Question: What type of tax is indicated in the document, personal property or real estate?
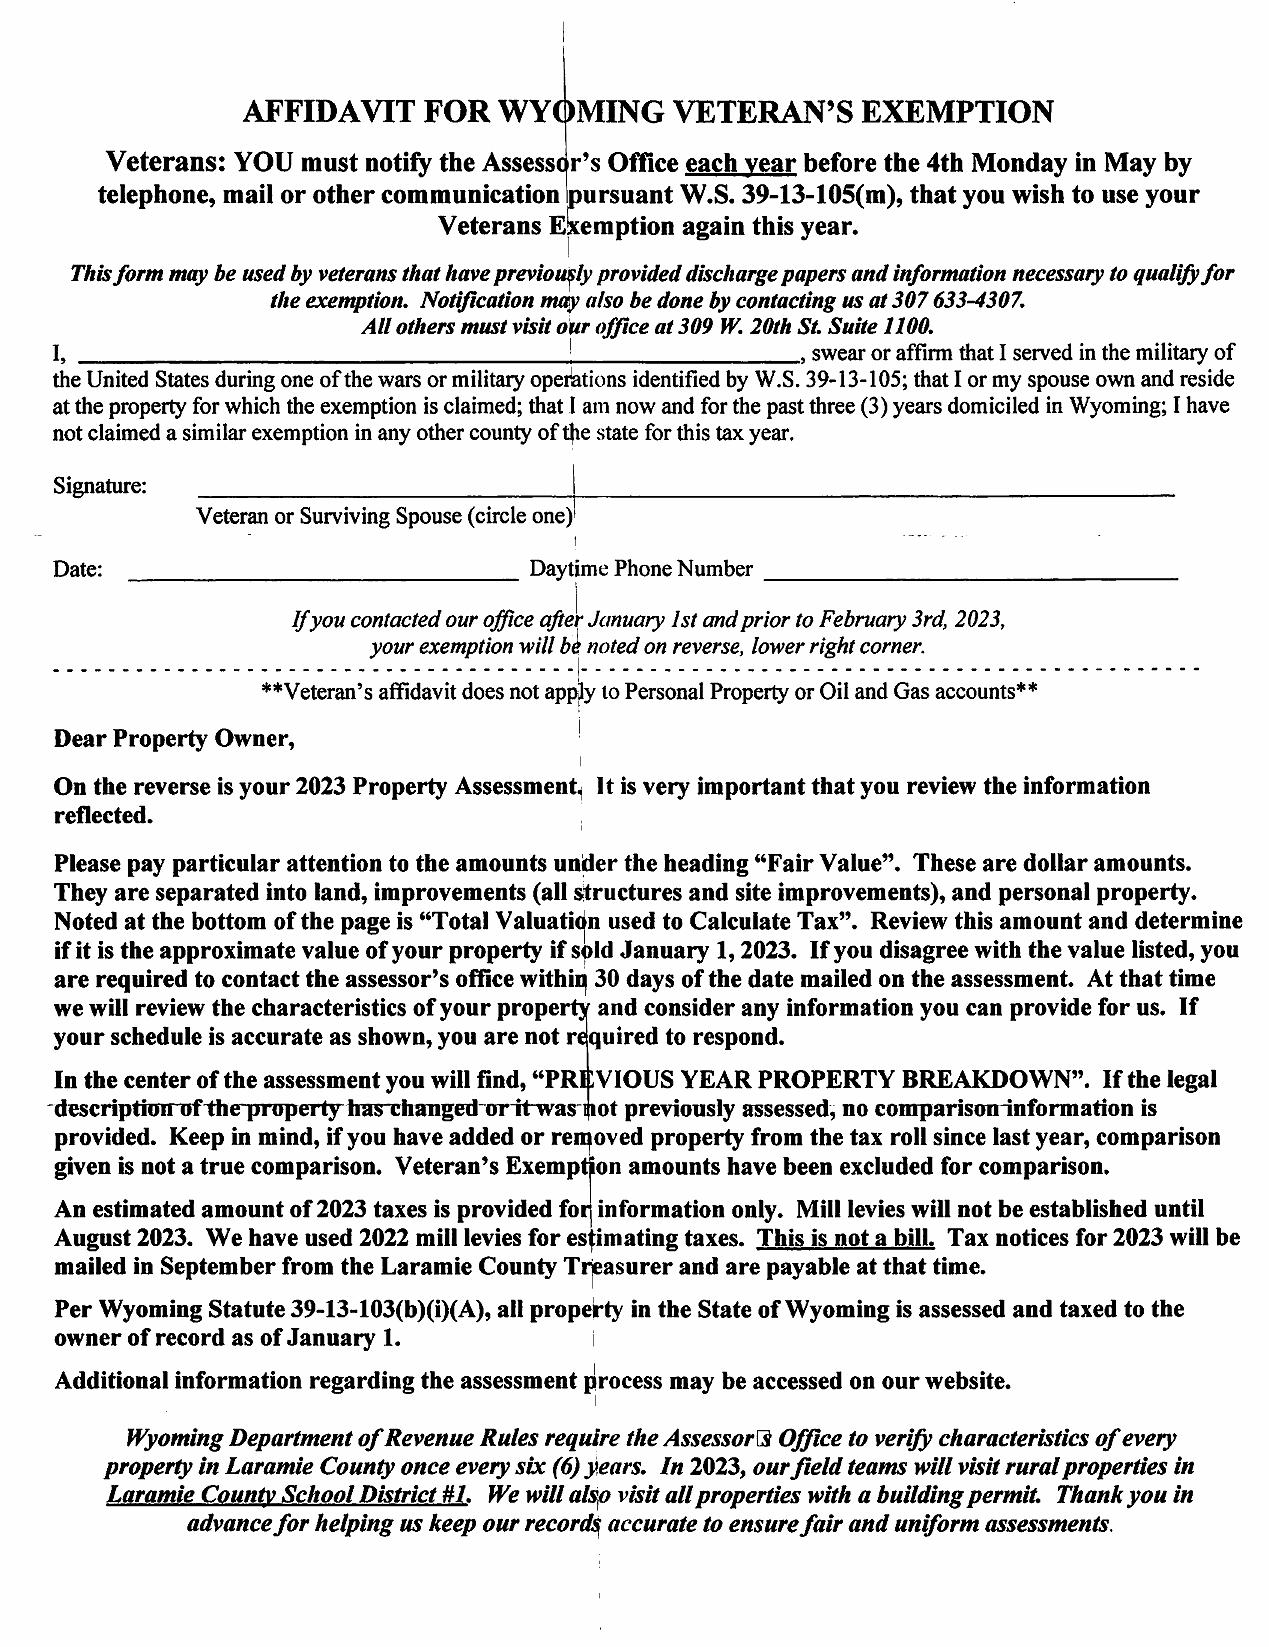
Answer: "Real Estate Tax"